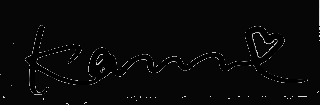
Signature of: kanna amane